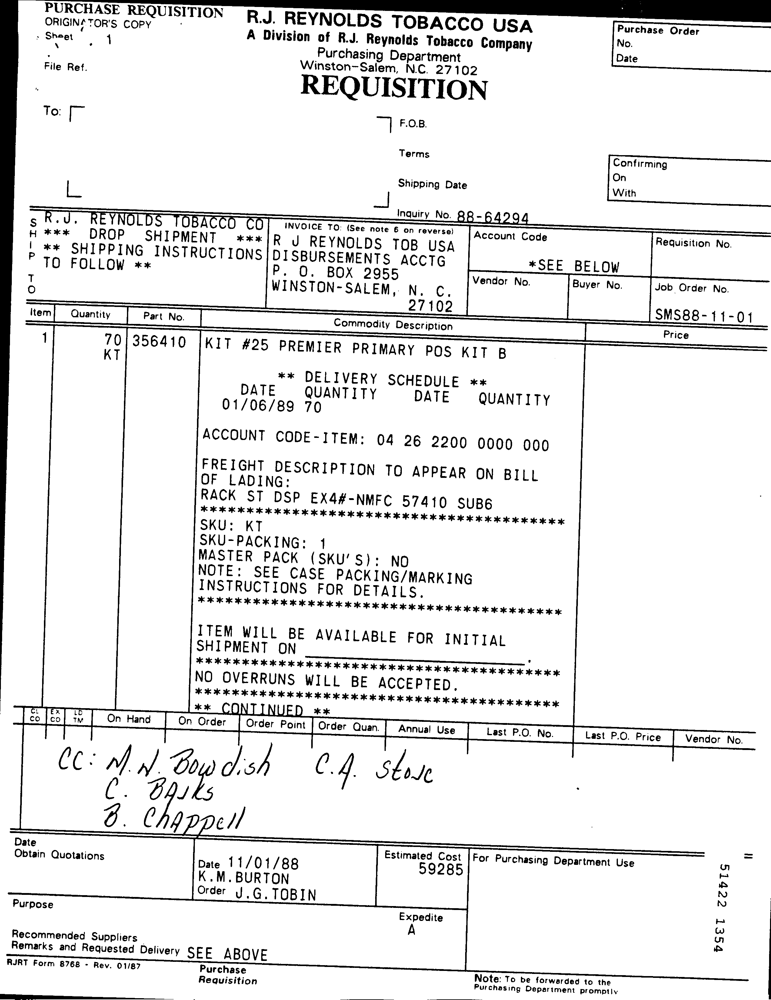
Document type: Invoice